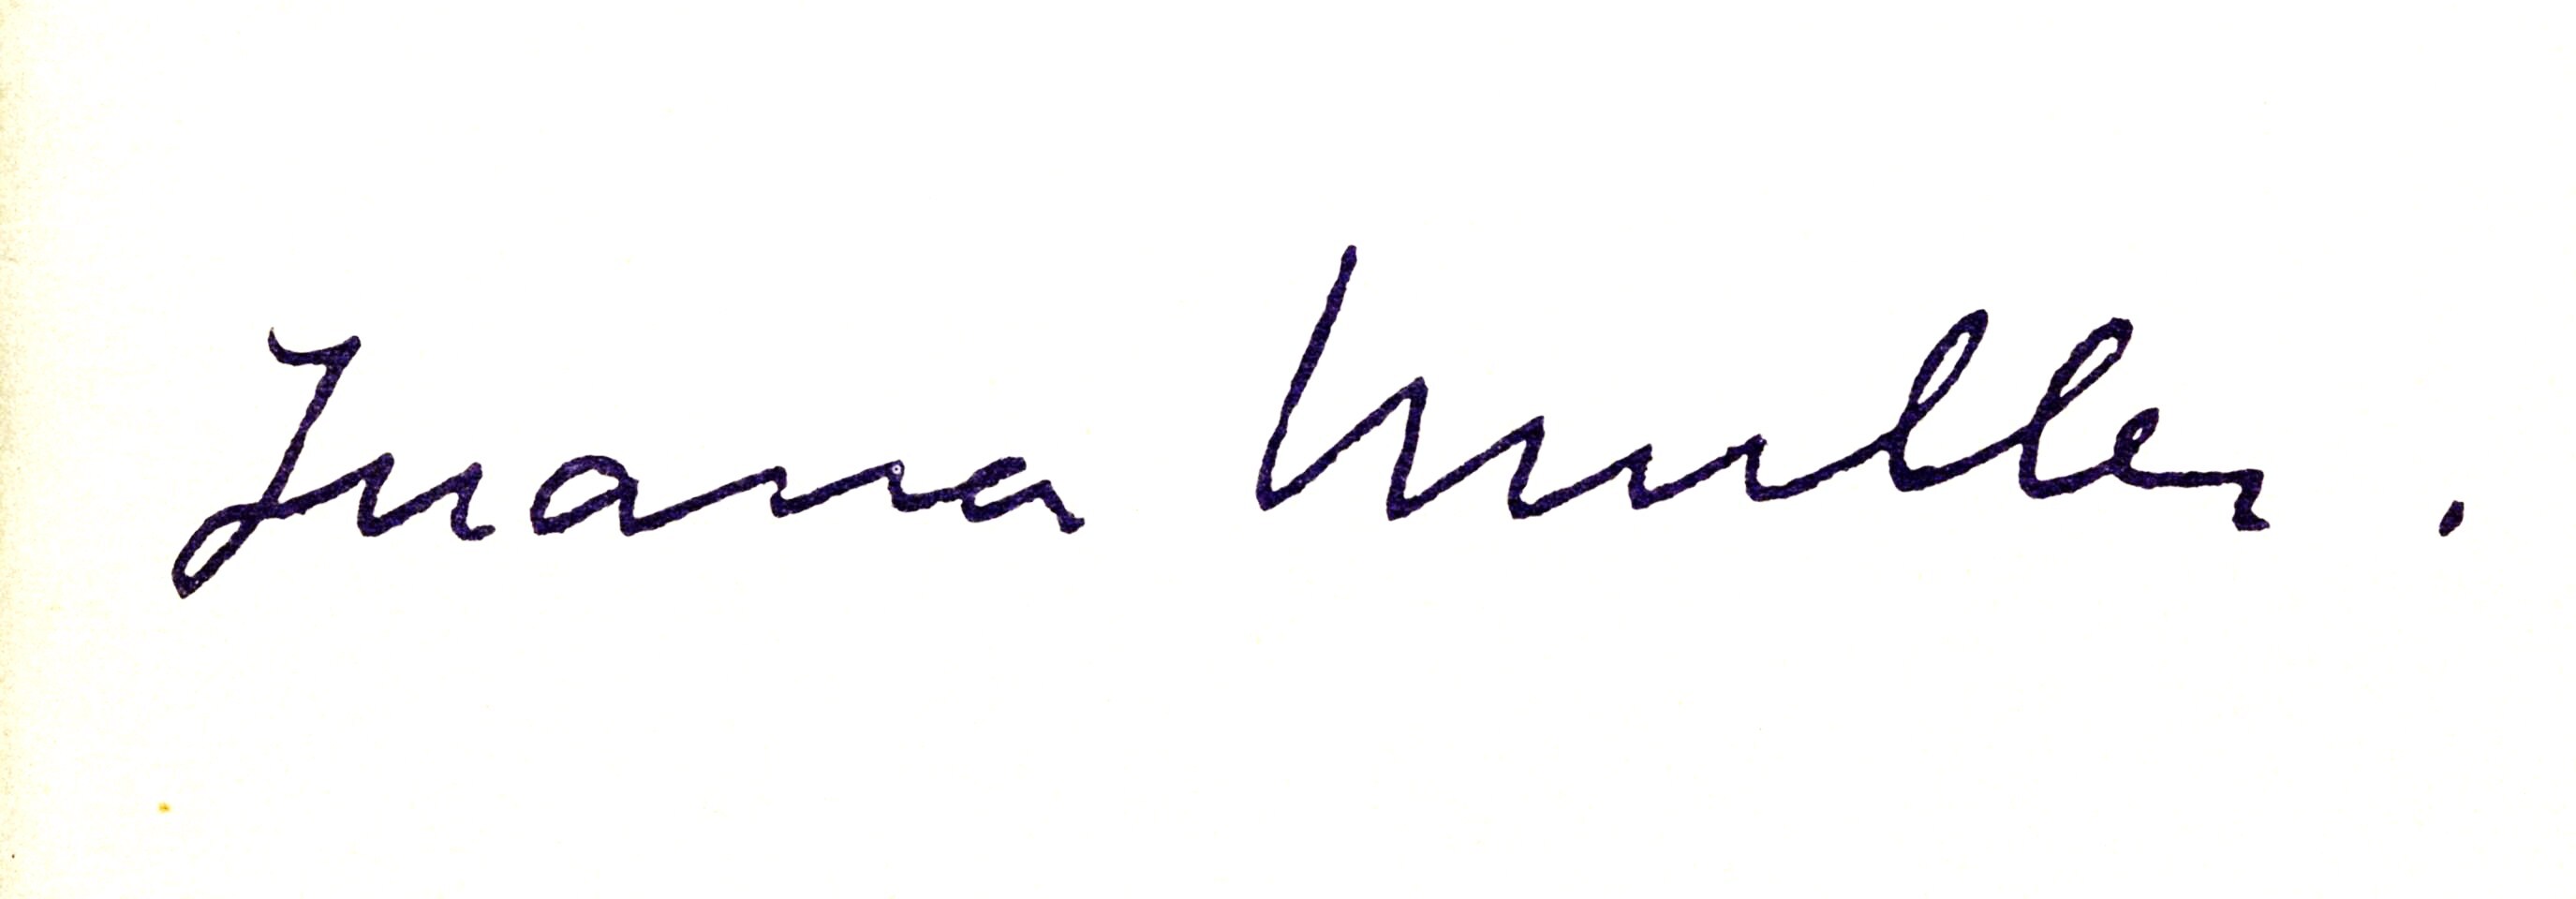
Signature of: juana muller